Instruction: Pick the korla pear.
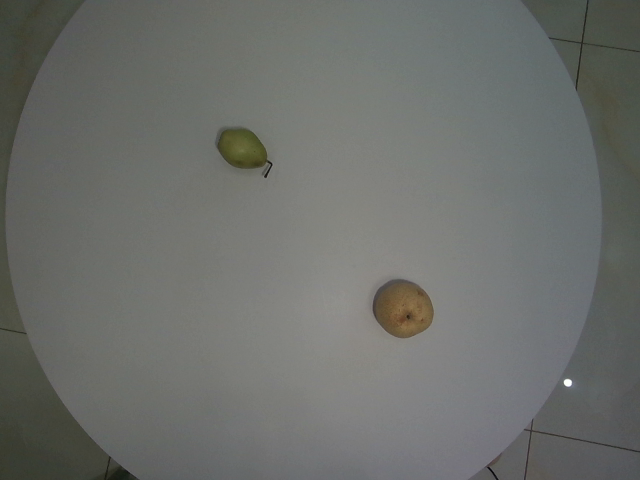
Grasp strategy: vertical